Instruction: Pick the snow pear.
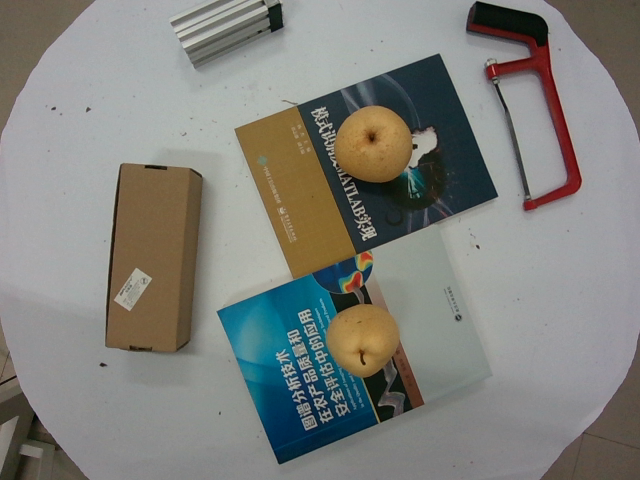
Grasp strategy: vertical